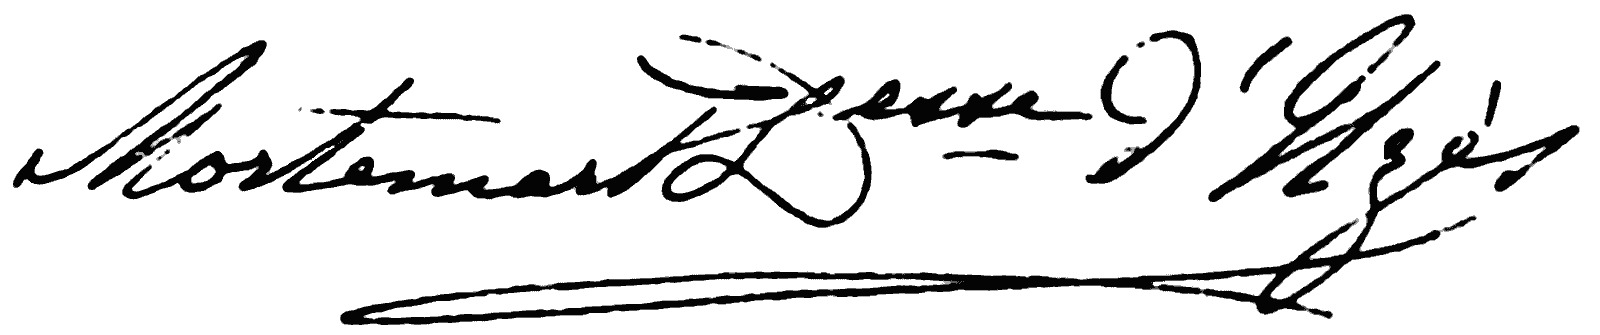
Signature of: anne de rochechouart de mortemart